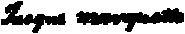
Signature of: jacques marquette